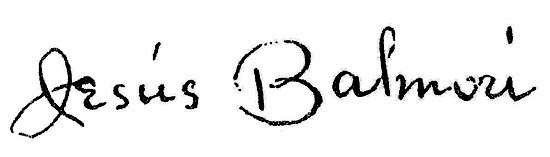
Signature of: jesús balmori